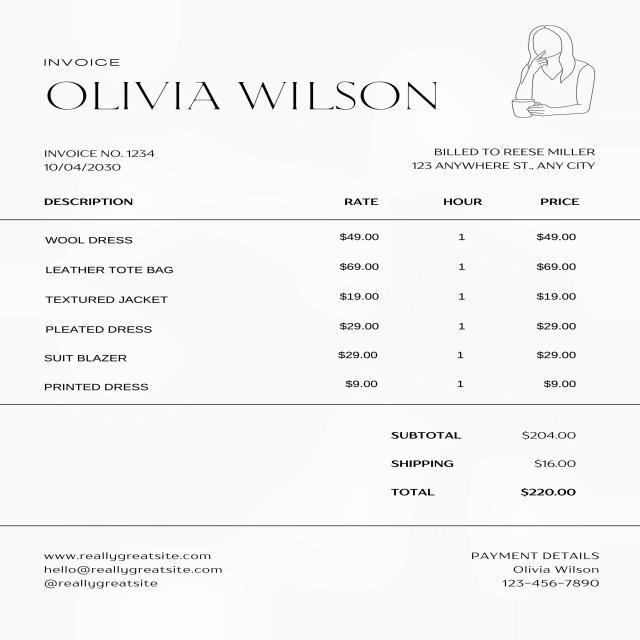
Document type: Invoice